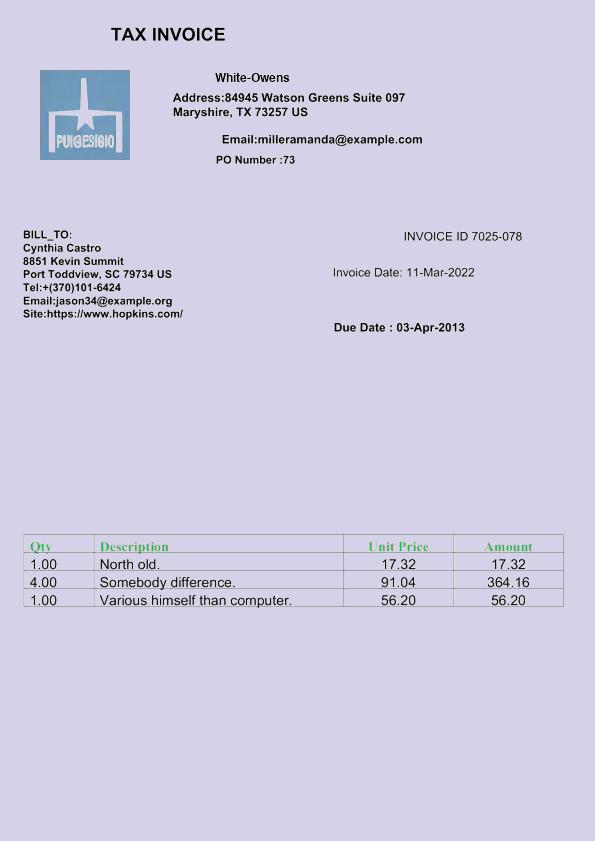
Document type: Invoice